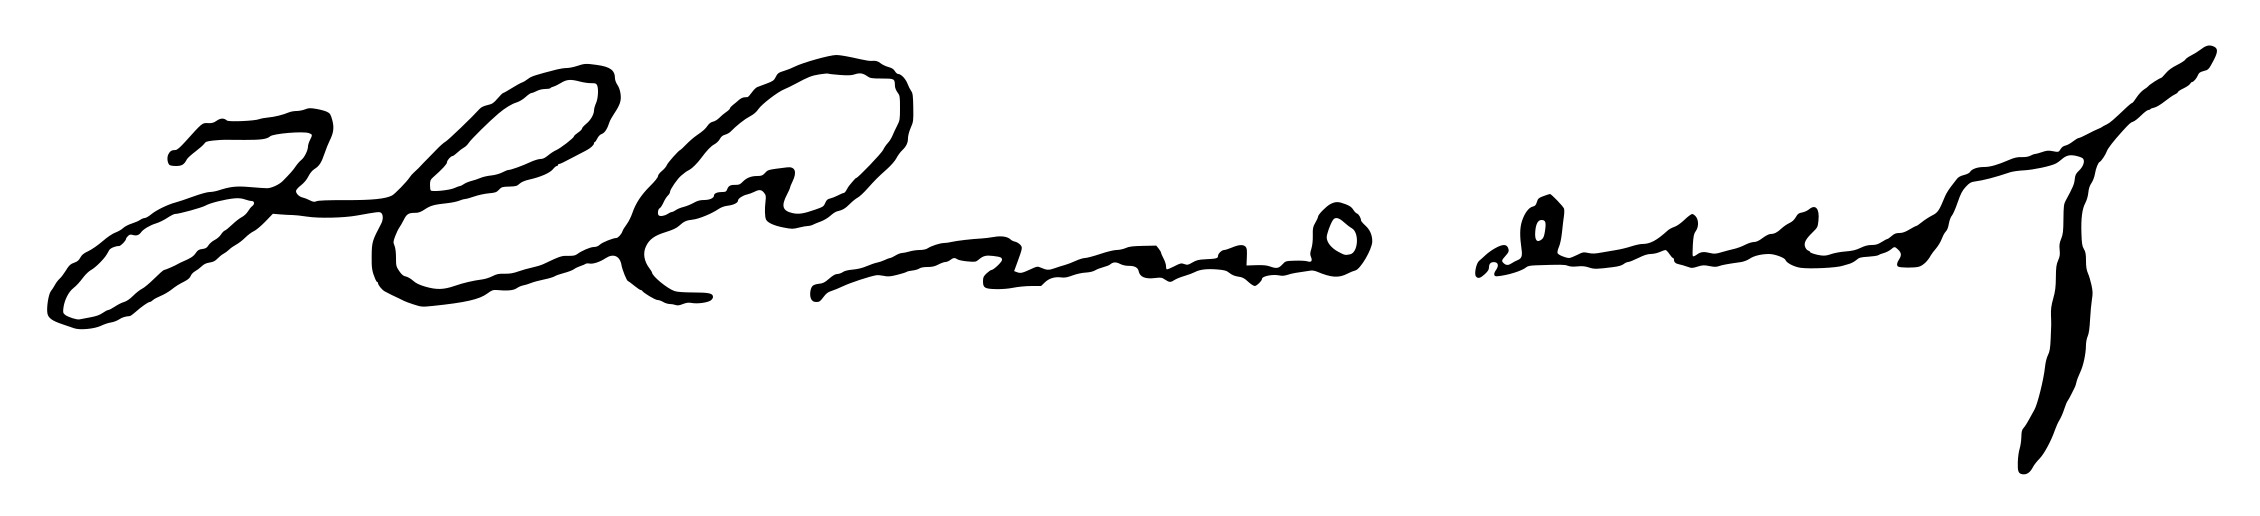
Signature of: nikola stoyanov